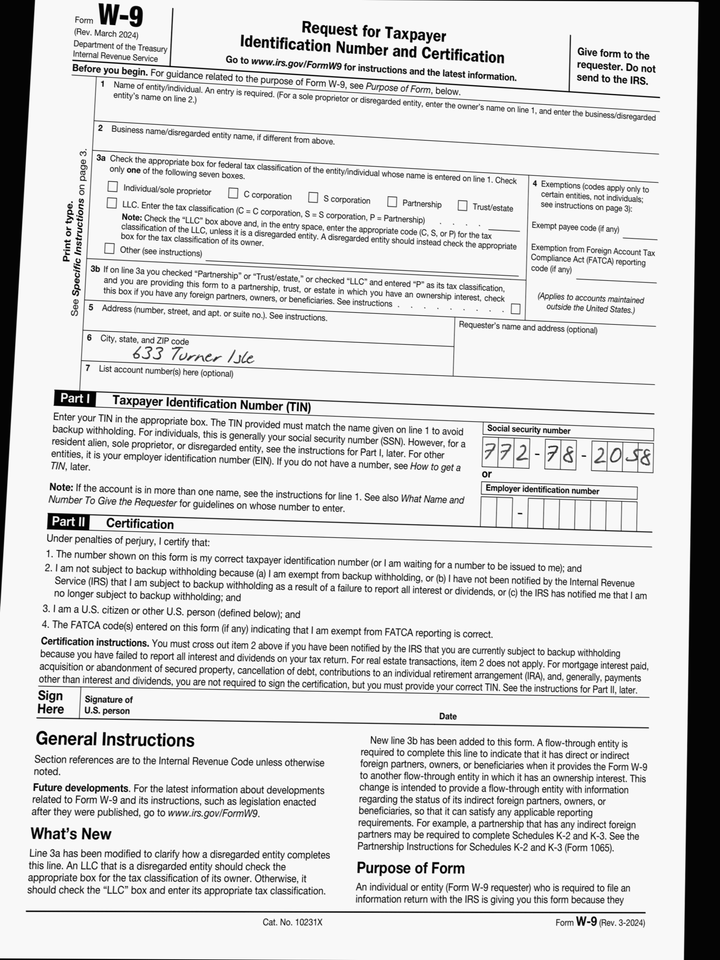
adr1: 633 Turner Isle
cbx: no
ssn: 772782058